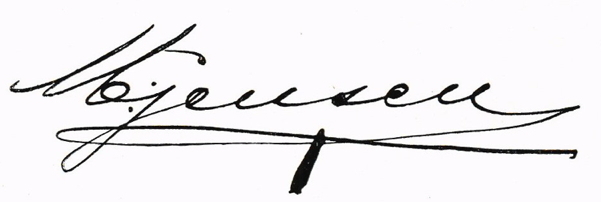
Signature of: martin jensen